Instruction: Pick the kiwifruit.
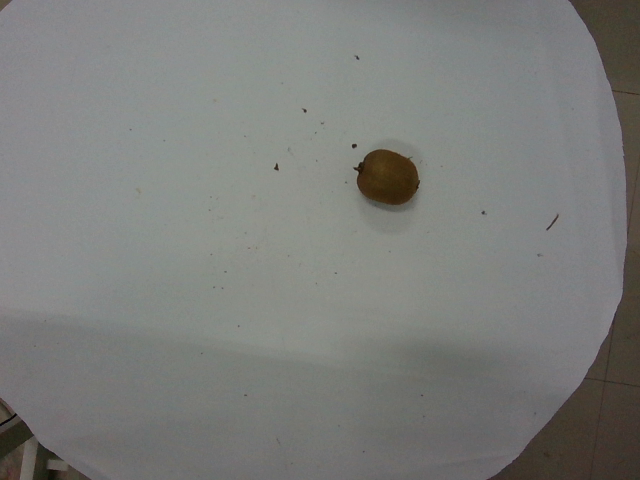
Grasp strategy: vertical